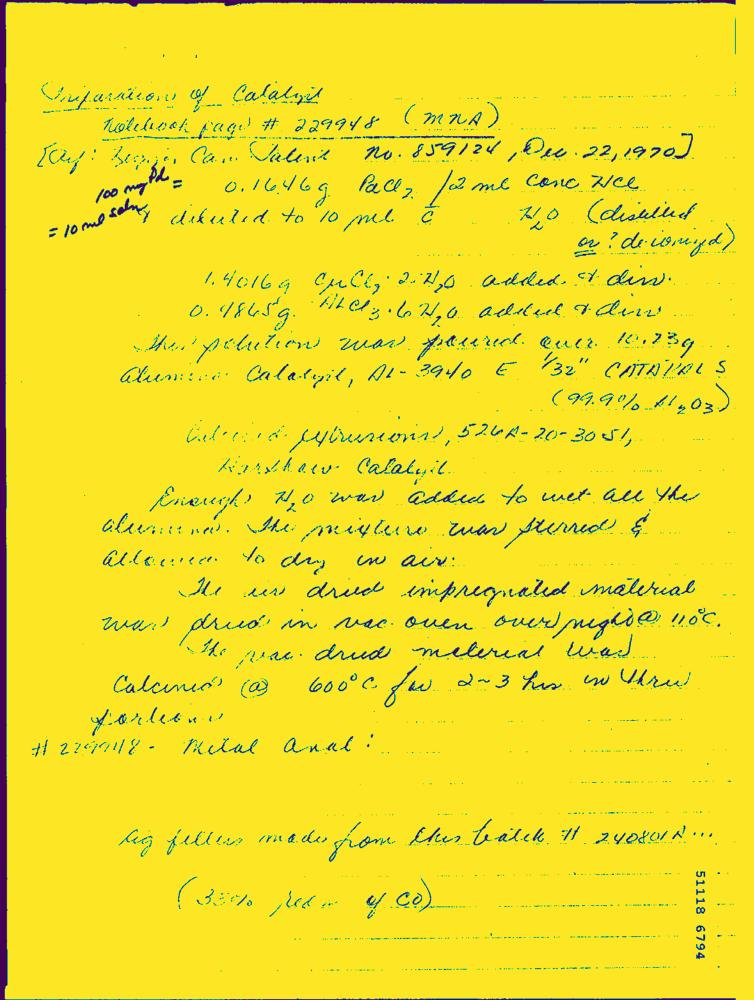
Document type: Hand-Written